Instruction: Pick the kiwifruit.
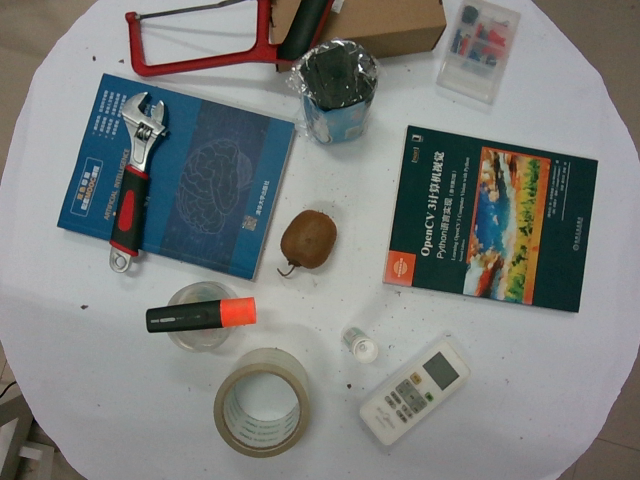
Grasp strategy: vertical